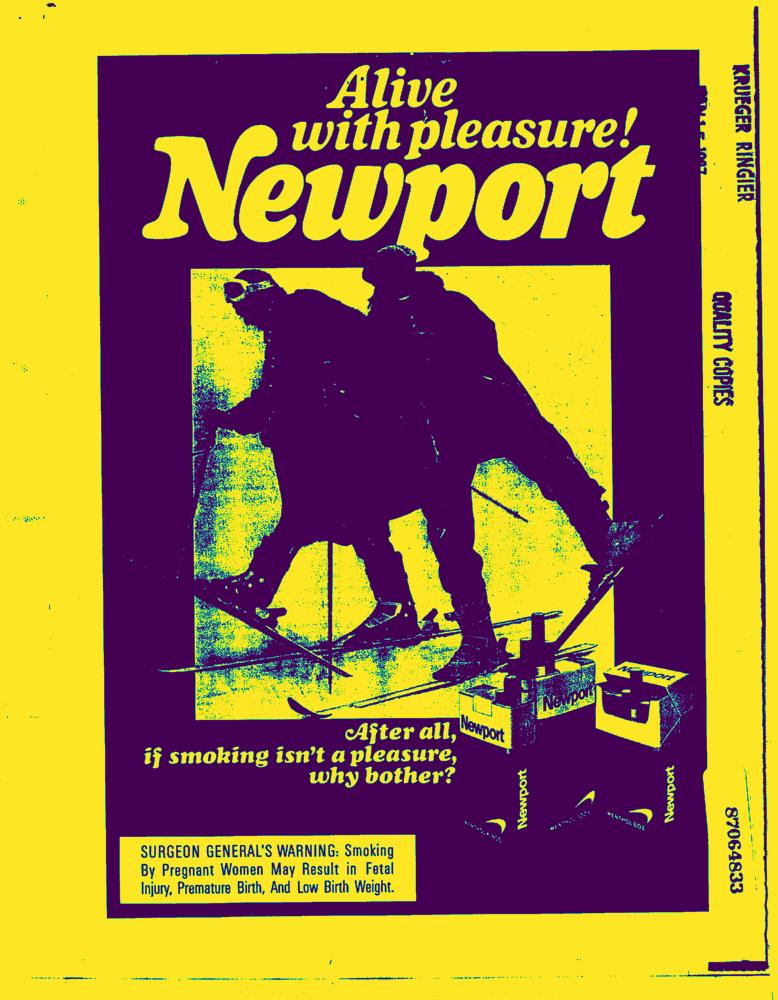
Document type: AD